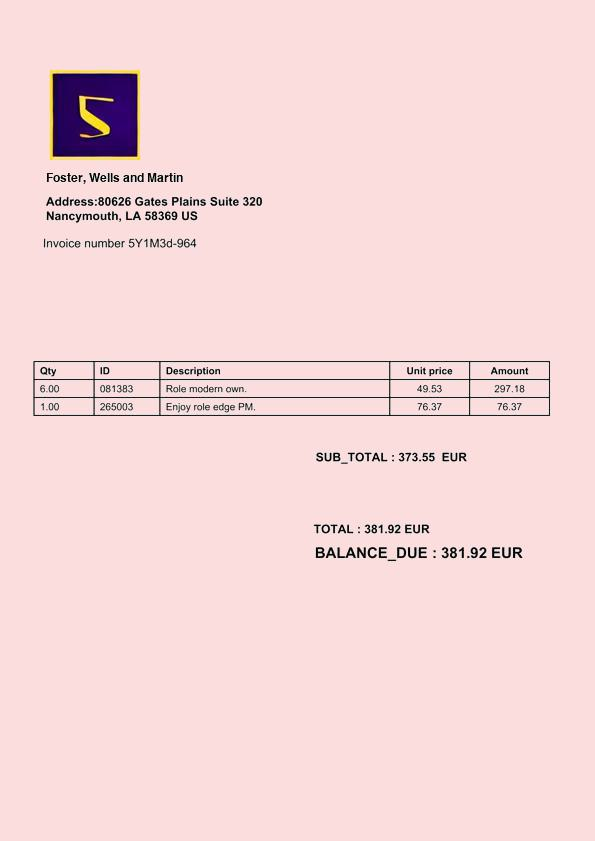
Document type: Invoice